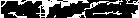
Signature of: zephaniah swift moore